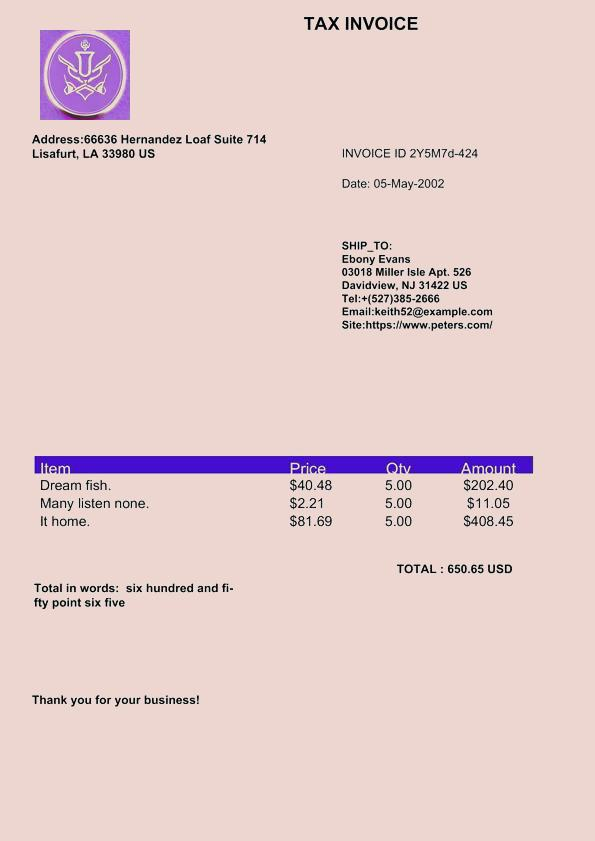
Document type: Invoice